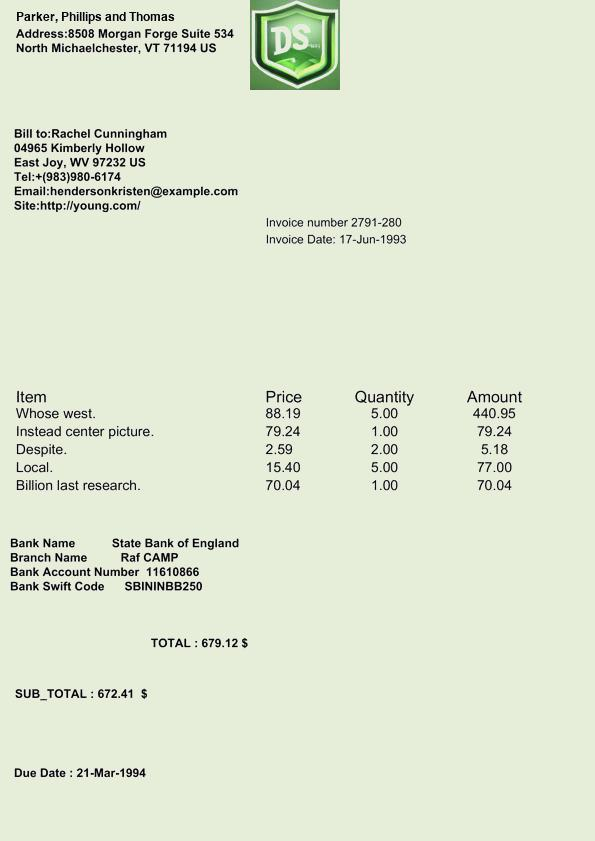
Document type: Invoice